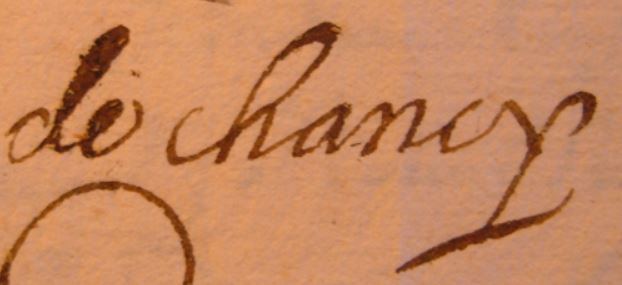
Signature of: françois de chancy